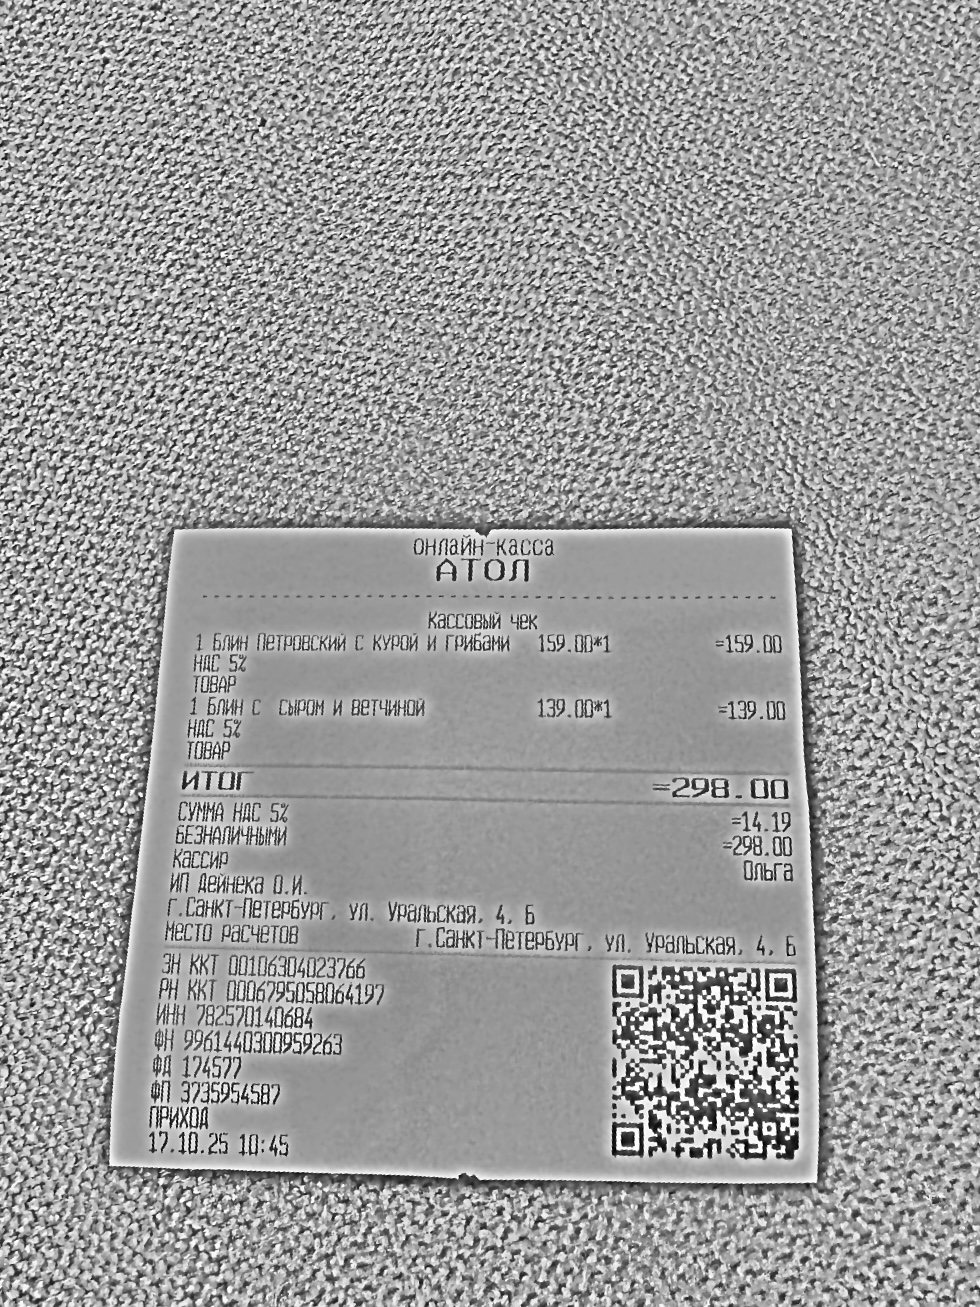
Продавец: ИП Дейнека О.И.
ИНН: 782570140684
Дата: 17.10.25
Товары: 1 Блин Петровский с курой и грибами; 1 Блин с сыром и ветчиной
Количество: 1; 1
Цена: 159.00; 139.00
Сумма: 159.00; 139.00
Итого: 298.00